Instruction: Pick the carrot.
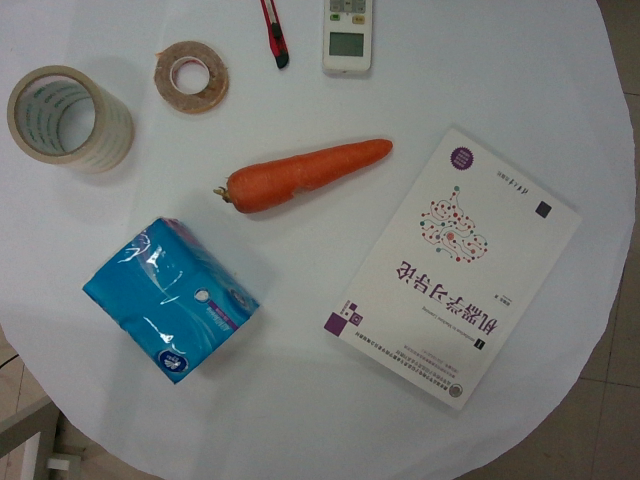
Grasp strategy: vertical